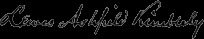
Signature of: lewis kimberly